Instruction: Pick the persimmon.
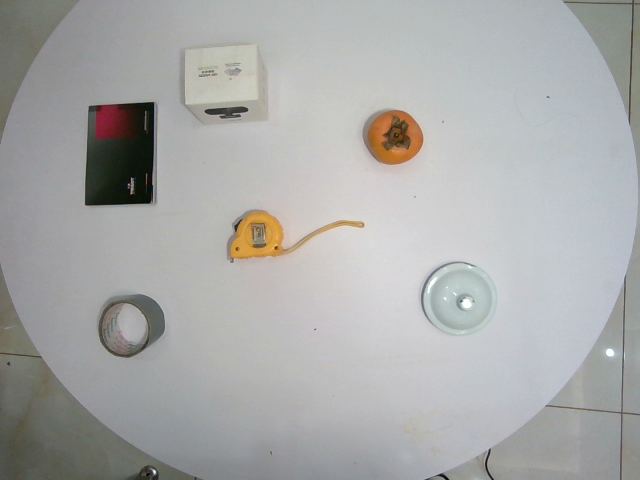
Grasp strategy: vertical